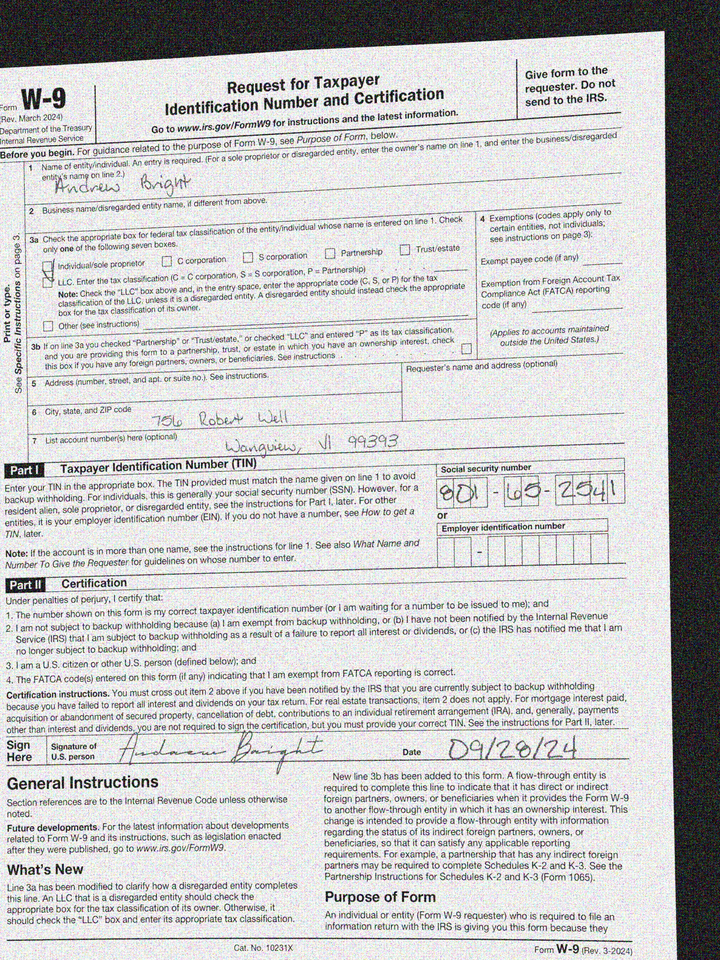
adr1: 756 Robert Well
adr2: Wangview, VI 99393
cbx: yes
ssn: 801652541
enm: Andrew Bright
sdt: 09/28/24